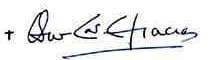
Signature of: oswald gracias